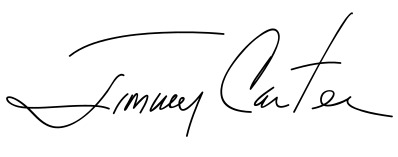
Signature of: jimmy carter